Question: What type of tax is indicated in the document, personal property or real estate?
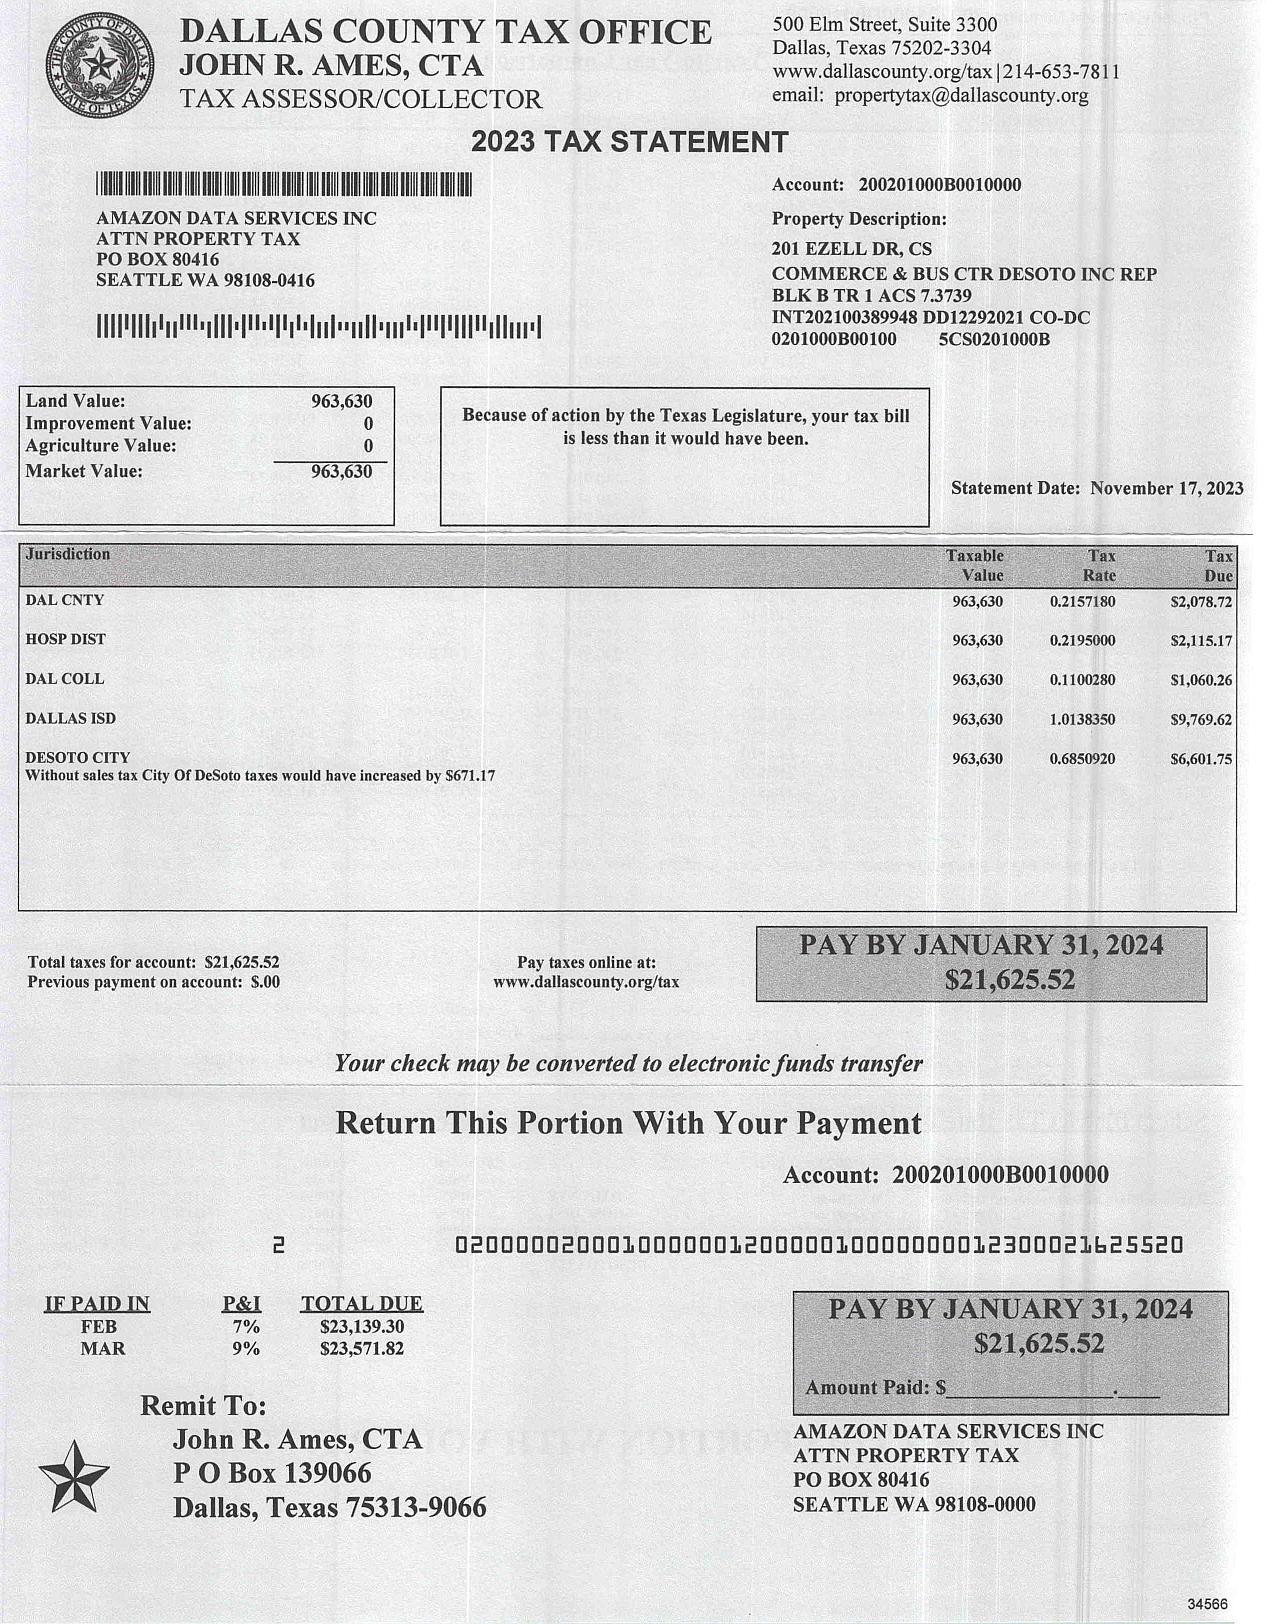
Answer: "Real Estate Tax"